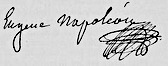
Signature of: eugène de beauharnais